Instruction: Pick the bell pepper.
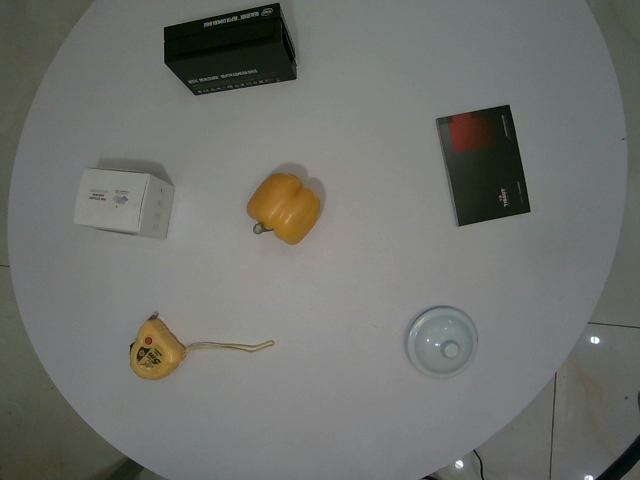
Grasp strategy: vertical